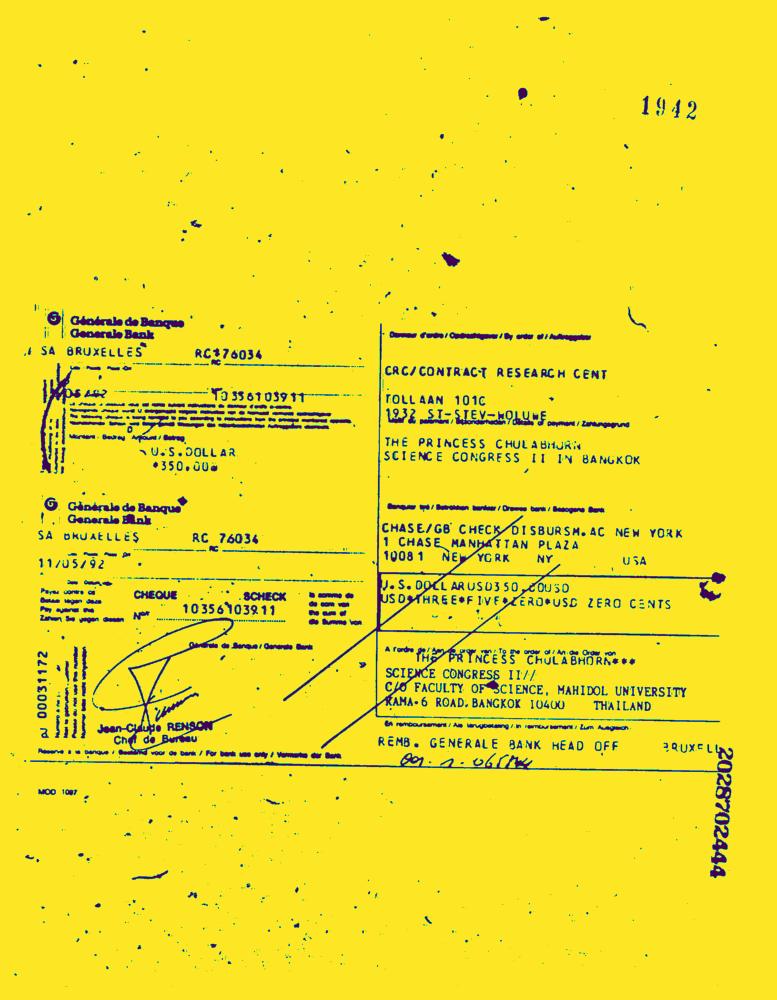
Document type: Invoice-Doc